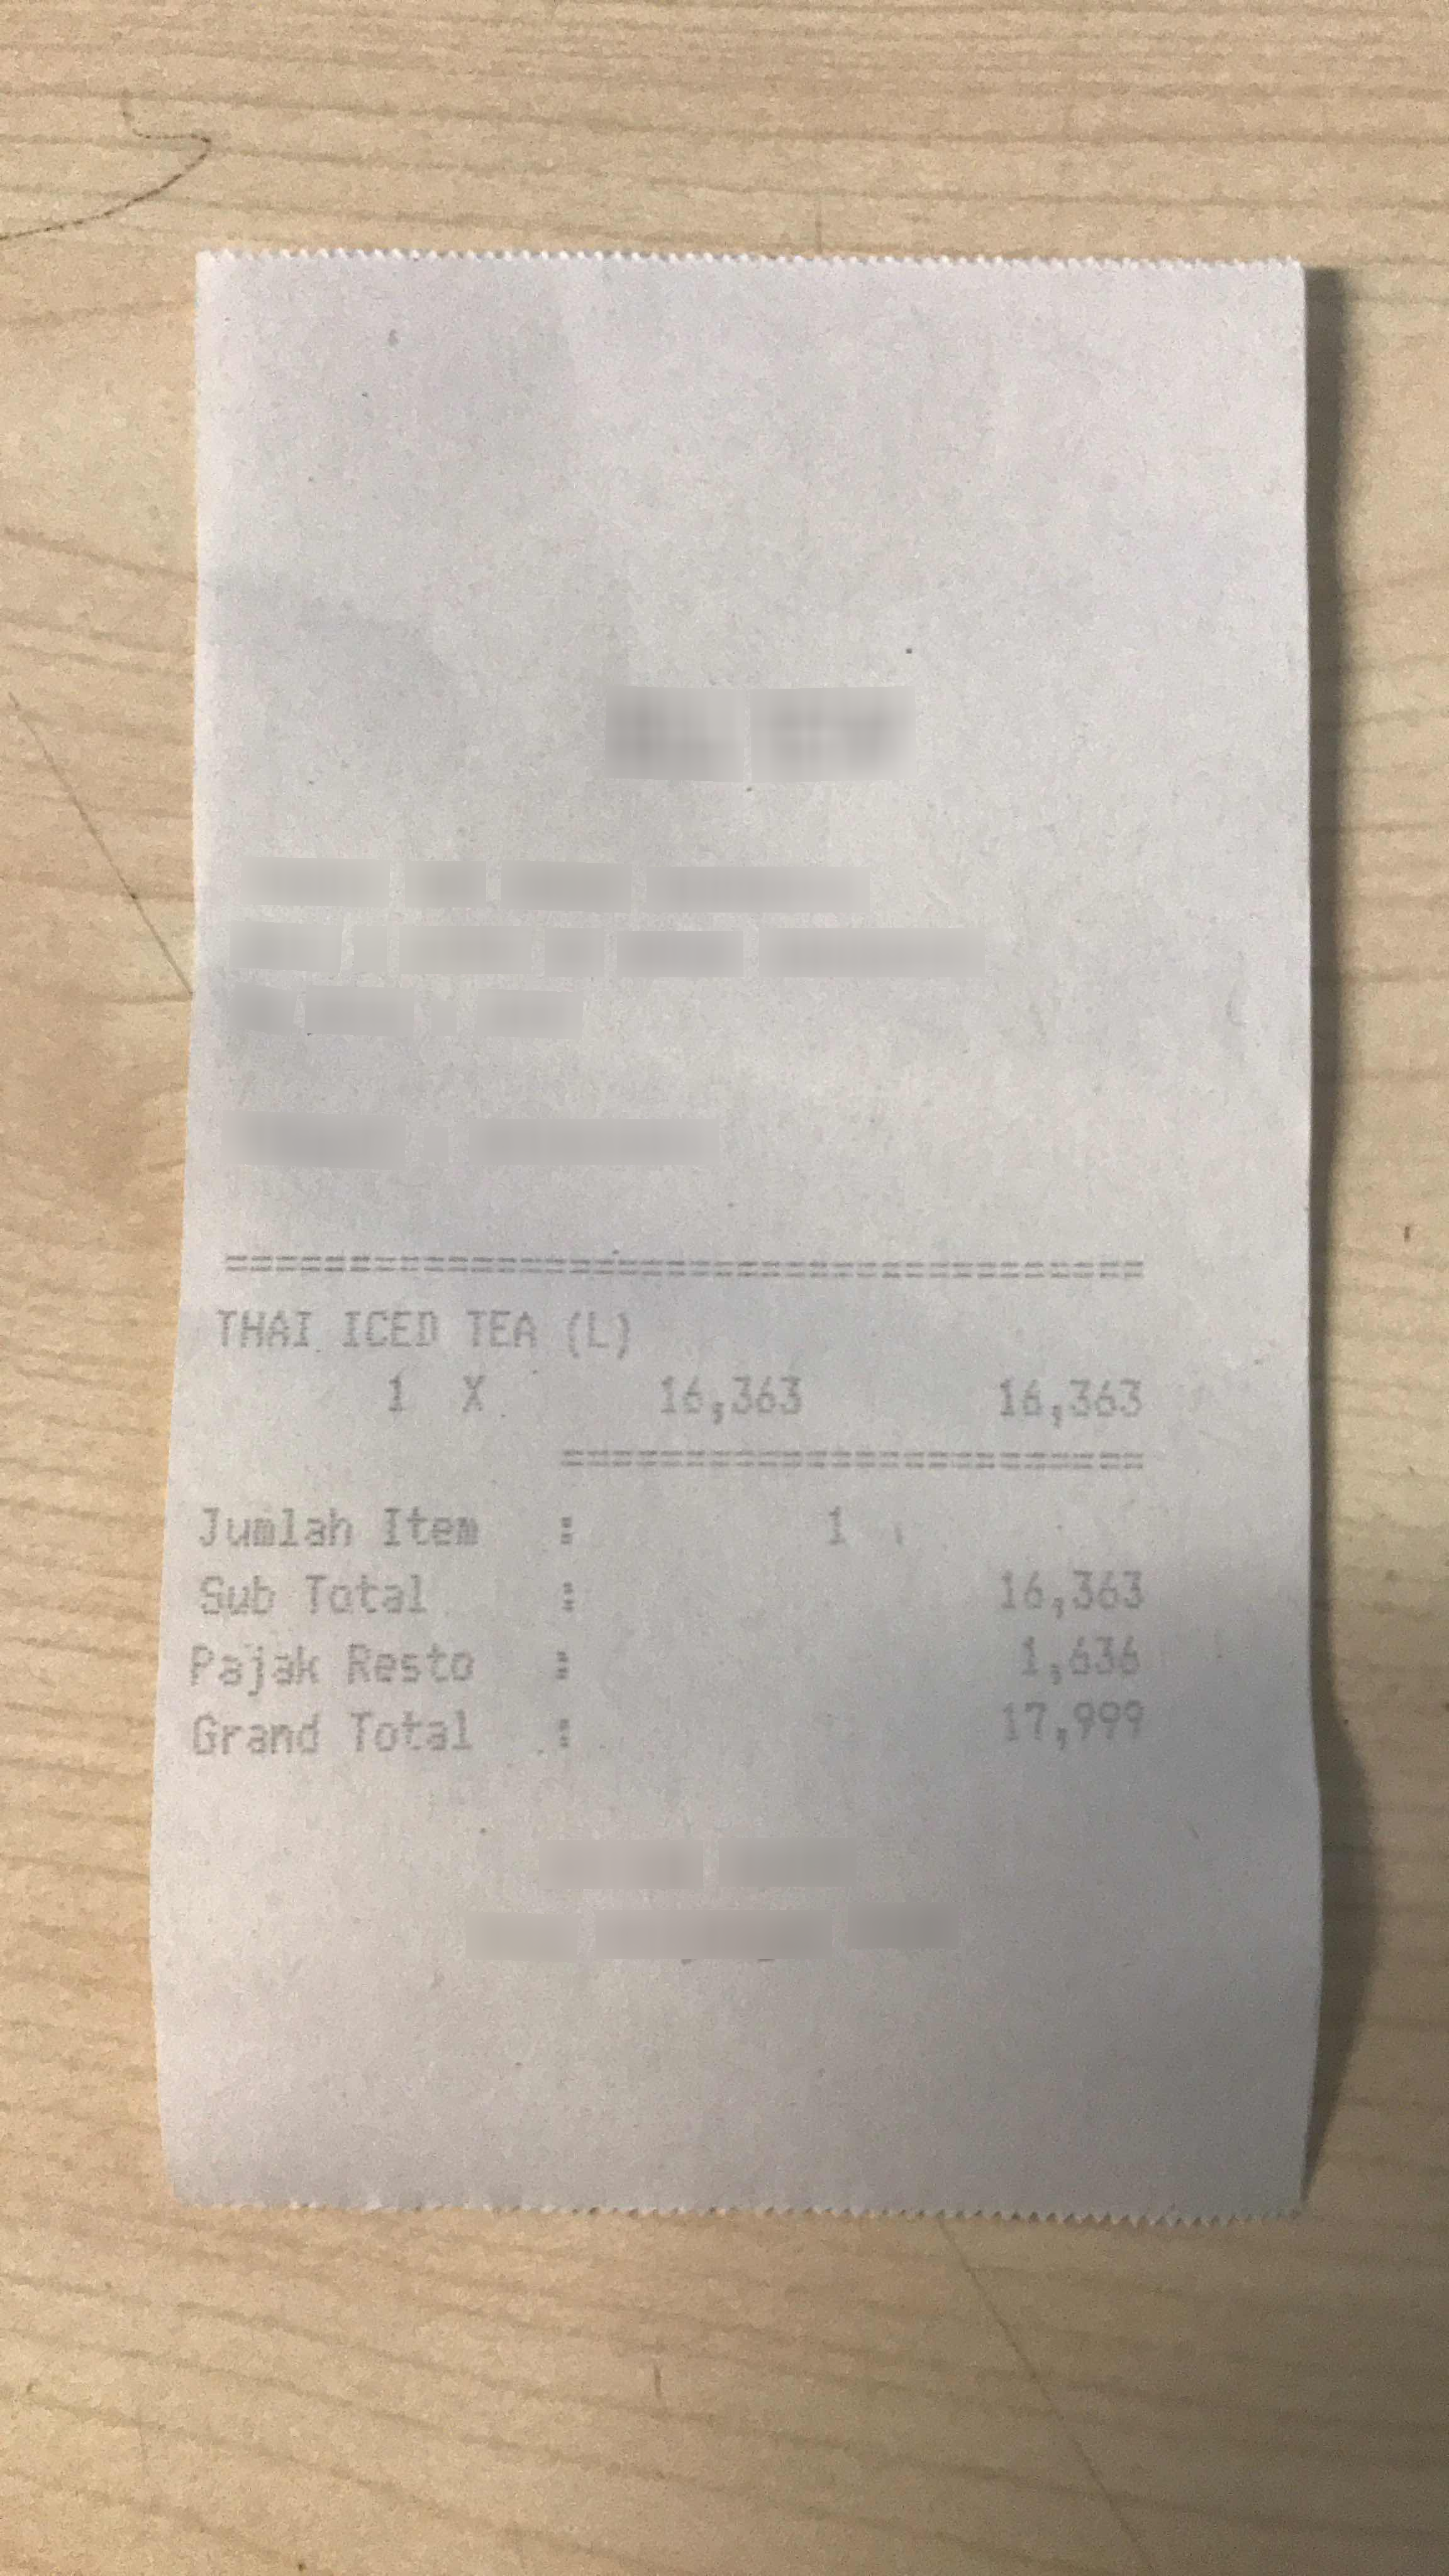
Number of items: 4
Subtotal: 16,363
Tax: 1,636
Total: 17,999
OCR text regions:
text: :
text: :
text: :
text: :
text: X
text: Grand
text: Total
text: 17,999
text: Jumlah
text: Item
text: 1
text: Sub
text: Total
text: 16,363
text: Pajak
text: Resto
text: 1,636
text: THAI
text: ICED
text: TEA
text: (L)
text: 1
text: 16,363
text: 16,363